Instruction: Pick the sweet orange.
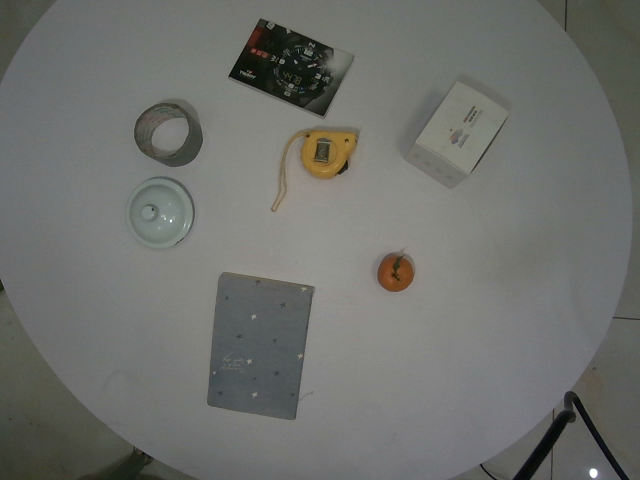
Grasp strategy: vertical